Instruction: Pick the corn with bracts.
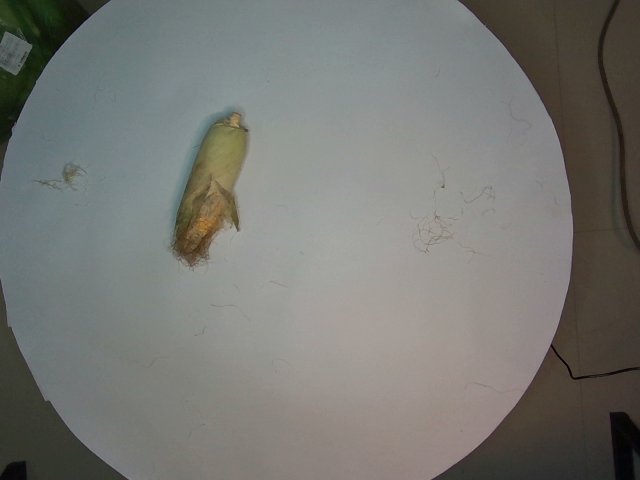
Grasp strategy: vertical